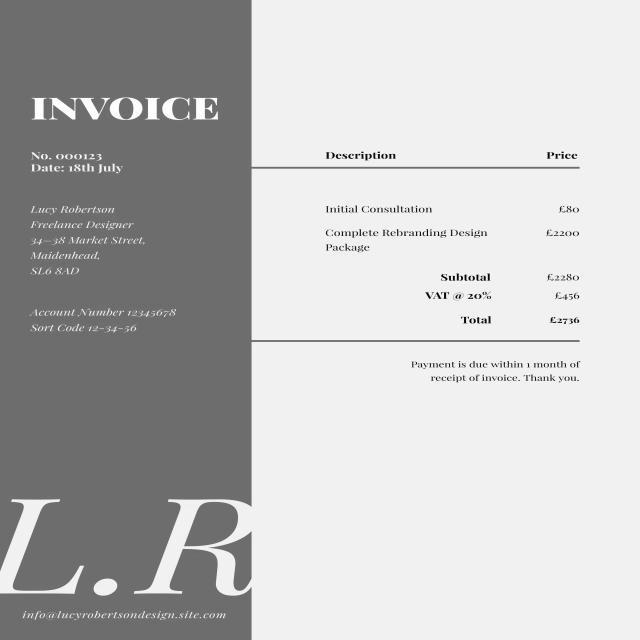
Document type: Invoice